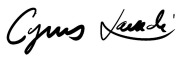
Signature of: cyrus javadi